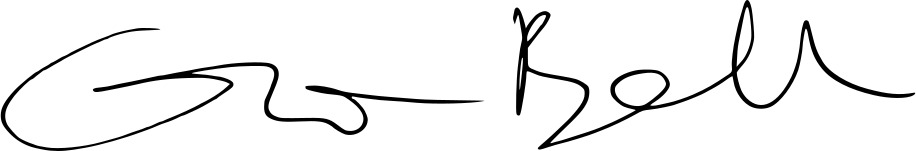
Signature of: olivia bergdahl